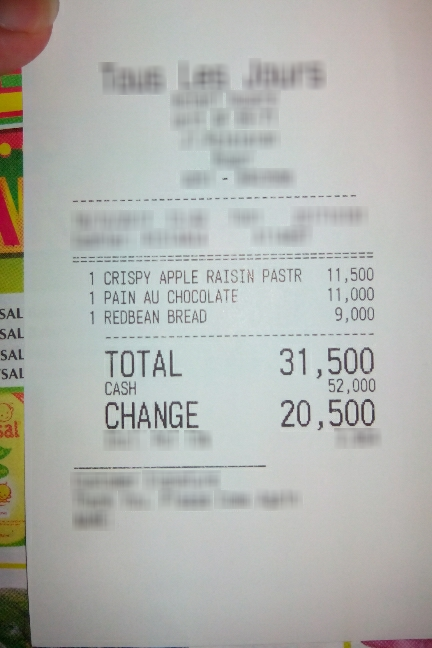
Extraction:
receipt: line_items: name: CRISPY APPLE RAISIN PASTR
price: 11,500
qty: 1
name: PAIN AU CHOCOLATE
price: 11,000
qty: 1
name: REDBEAN BREAD
price: 9,000
qty: 1
total: 31,500